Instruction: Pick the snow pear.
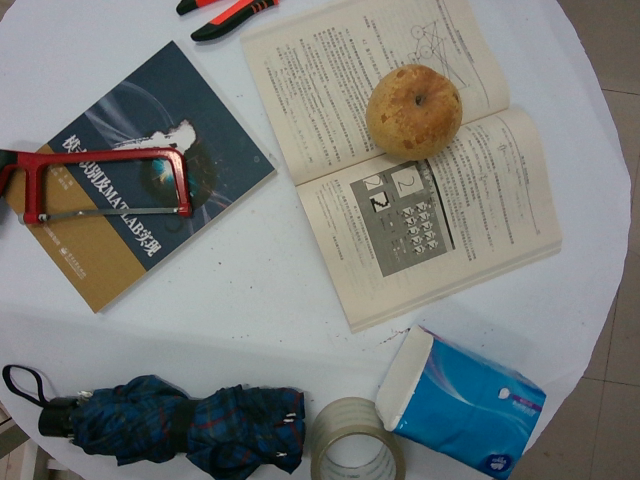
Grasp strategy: vertical